Question: What is the name of the tenant mentioned in the document?
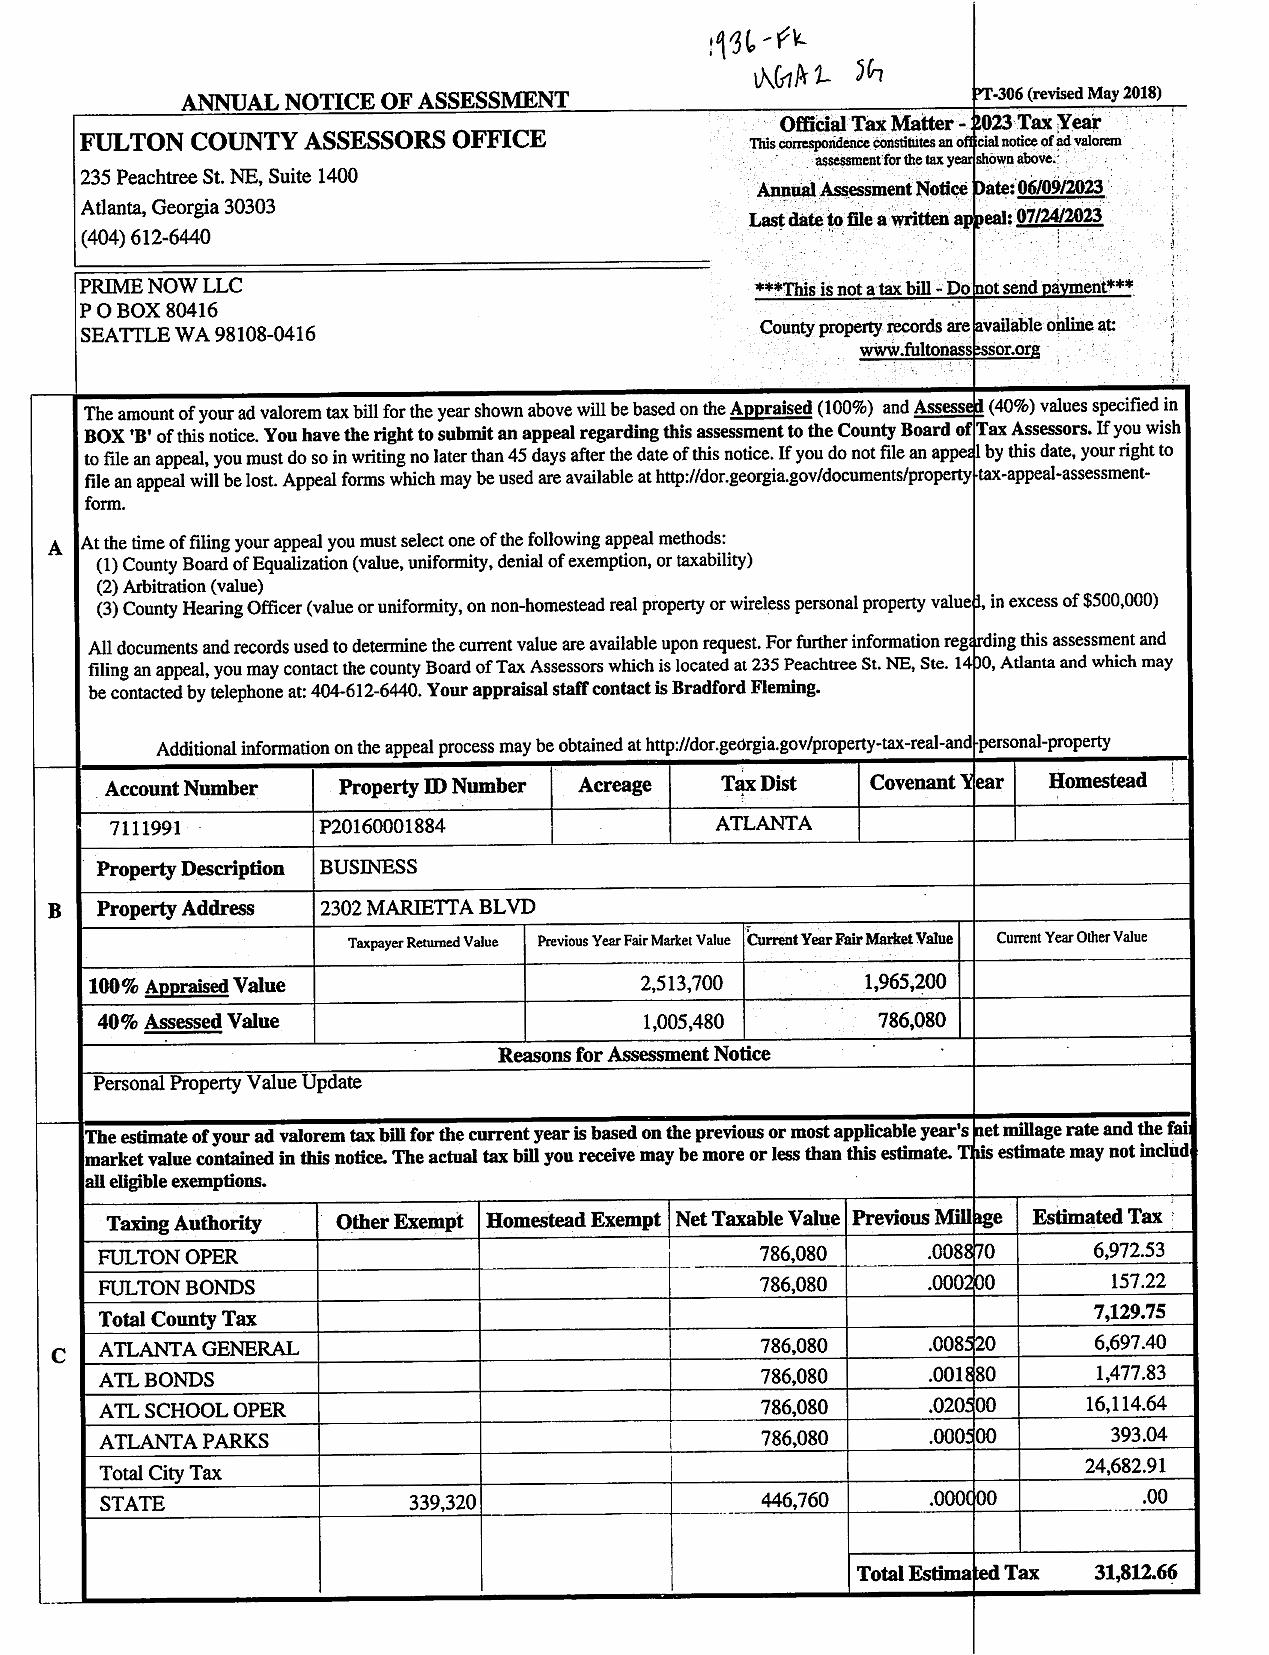
Answer: "PRIME NOW LLC"